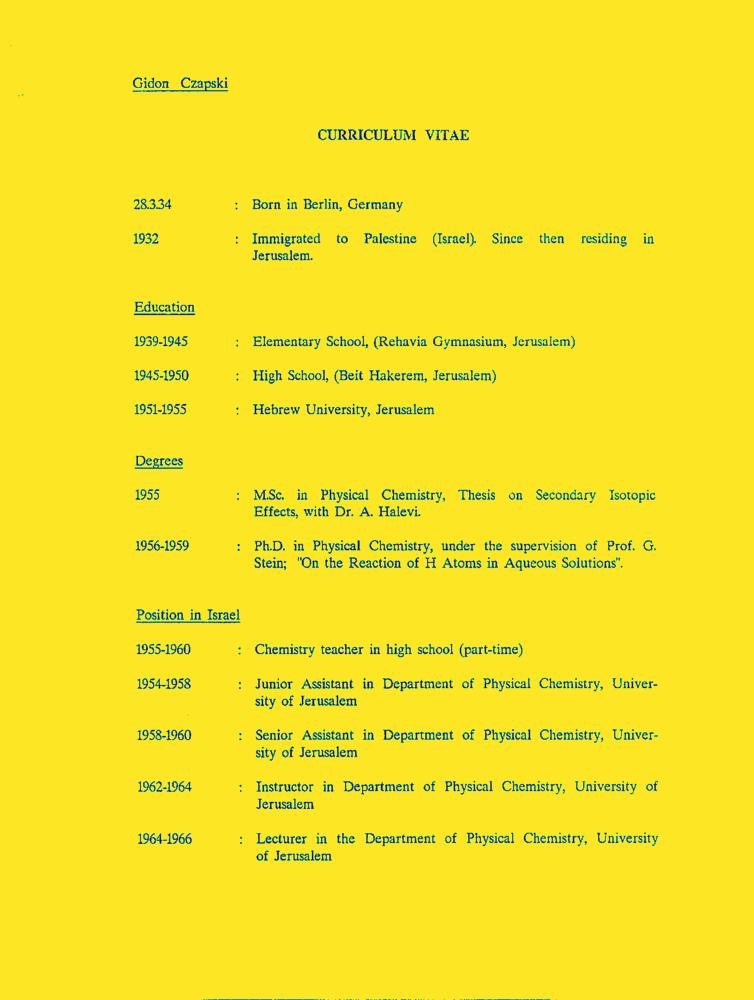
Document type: Resume-Doc